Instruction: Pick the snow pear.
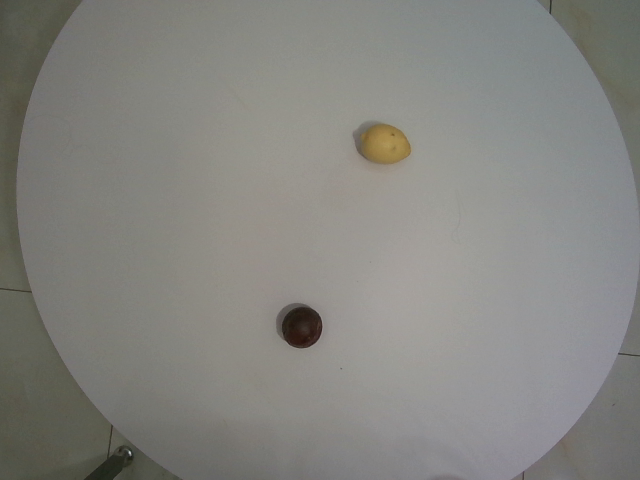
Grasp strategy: vertical